Question: What type of tax is indicated in the document, personal property or real estate?
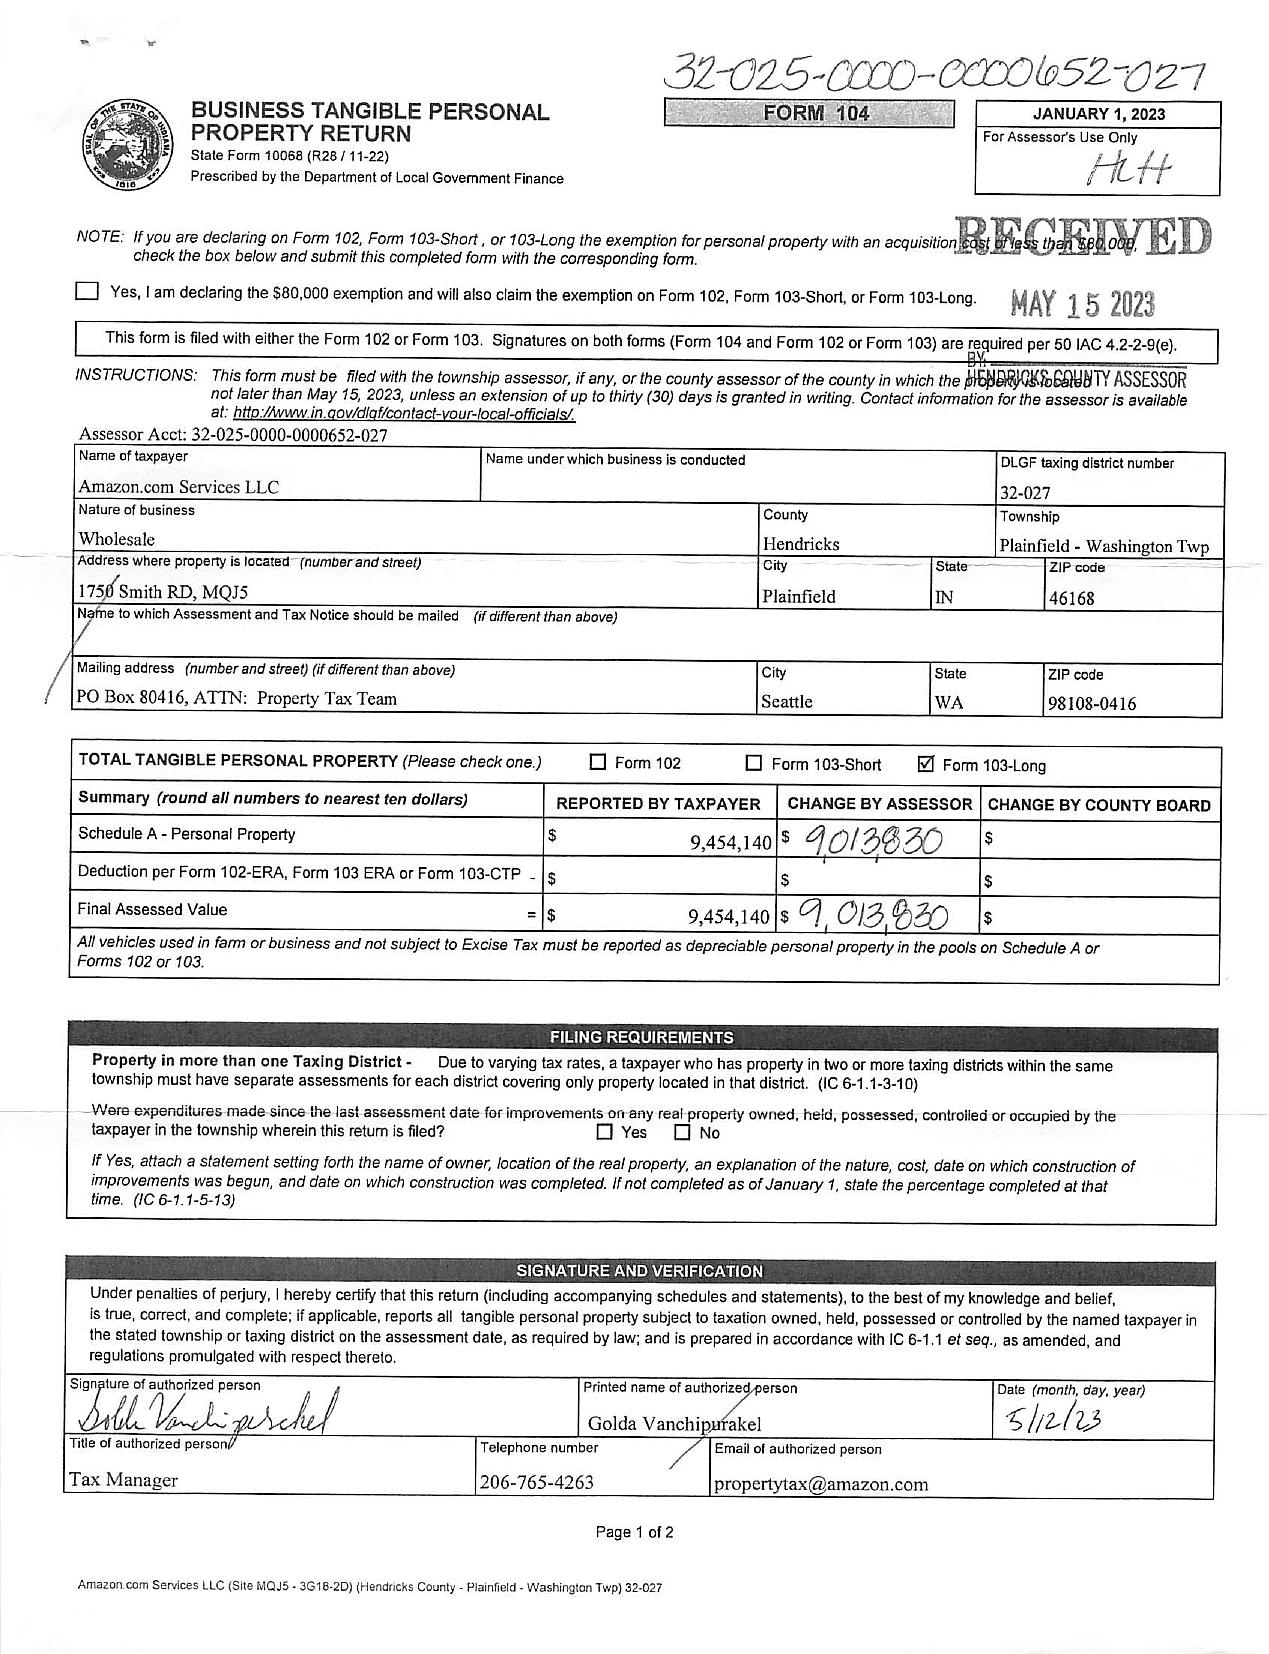
Answer: "Business Tangible Personal Property Return"